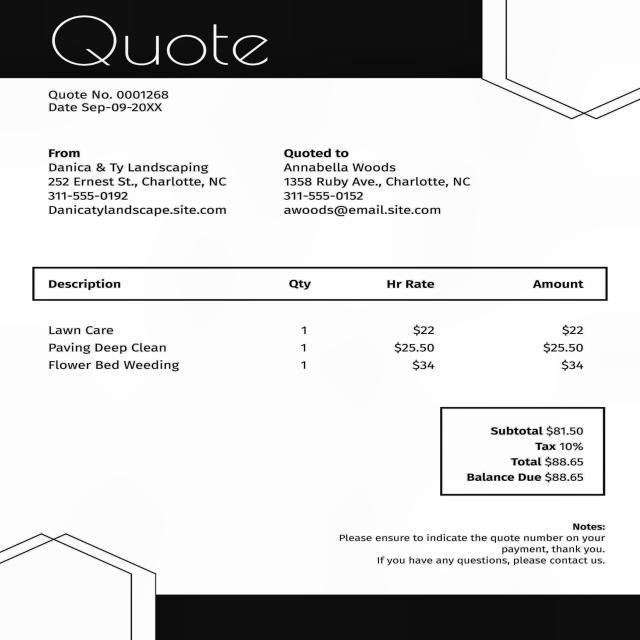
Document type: Invoice